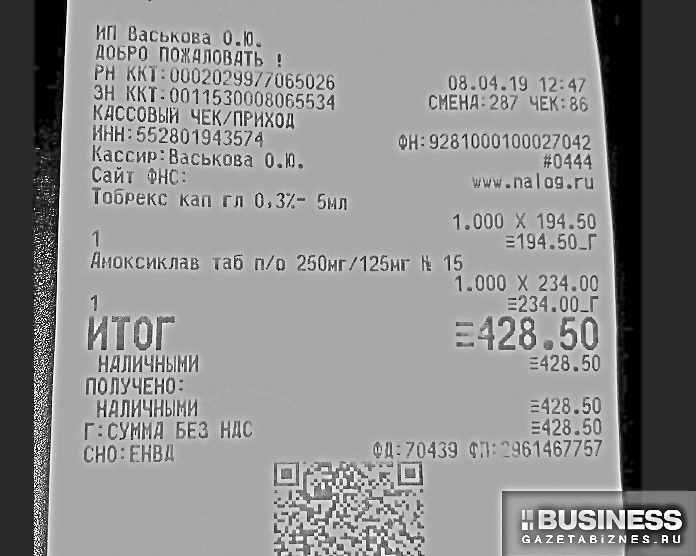
Продавец: ИП Васькова О.Ю.
ИНН: 552801943574
Товары: Тоберекс кан гл 0,3%- 5мл; Амоксиклав таб п/о 250мг/125мг № 15
Количество: 1.000; 1.000
Цена: 194.50; 234.00
Сумма: 194.50; 234.00
Итого: 428.50